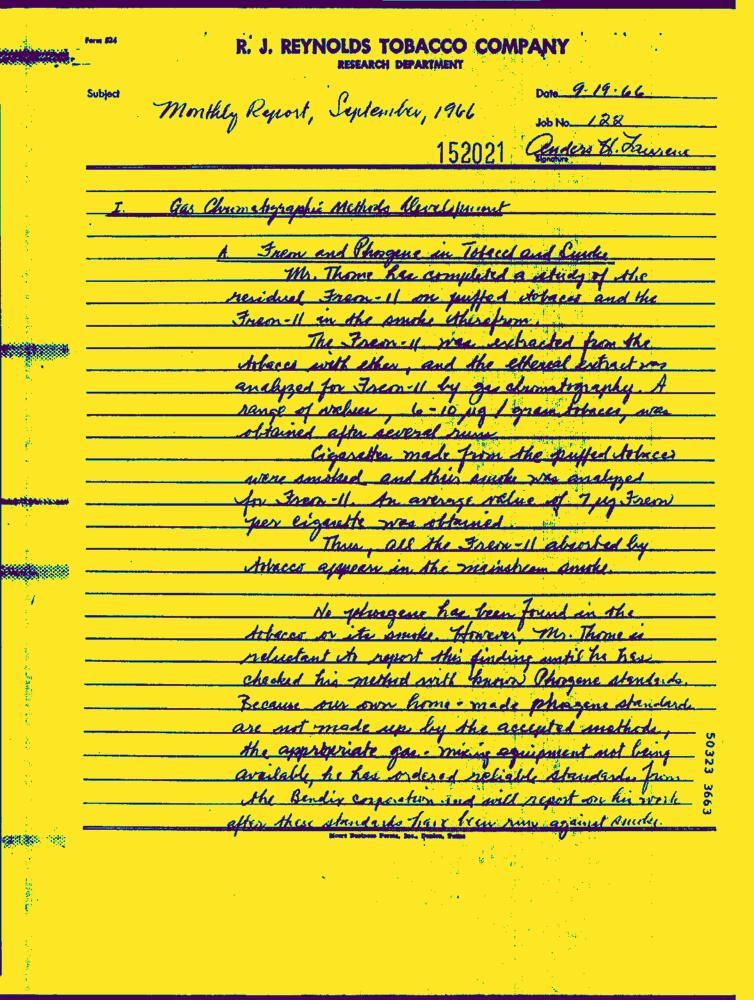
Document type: Hand-Written